Question: What is the potential diagnosis?
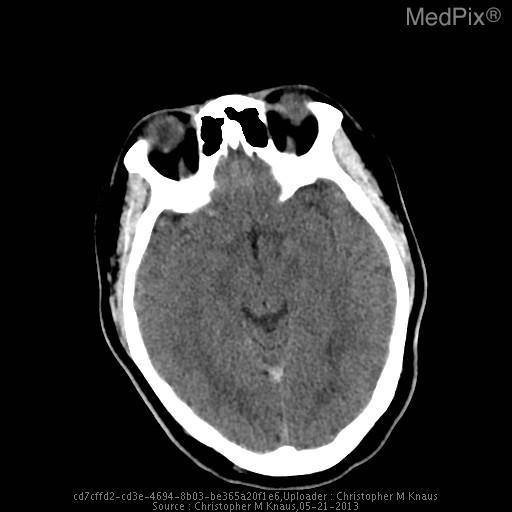
Answer: The possible diagnosis includes Venous sinus thrombosis
Severe dehydration
Polycythemia.